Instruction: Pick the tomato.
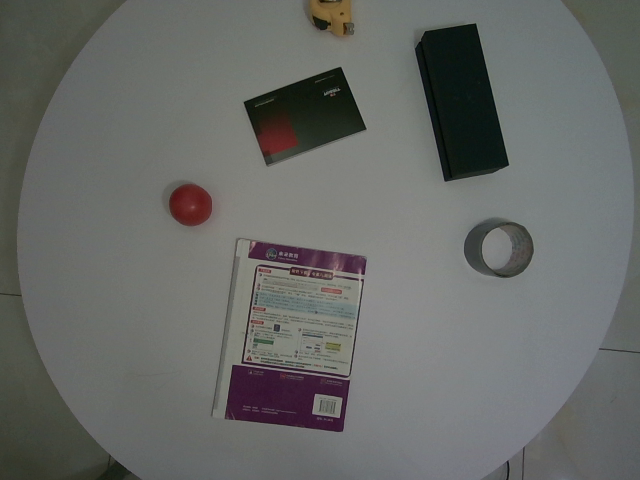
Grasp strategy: vertical